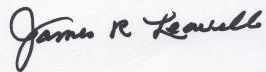
Signature of: jim leavelle